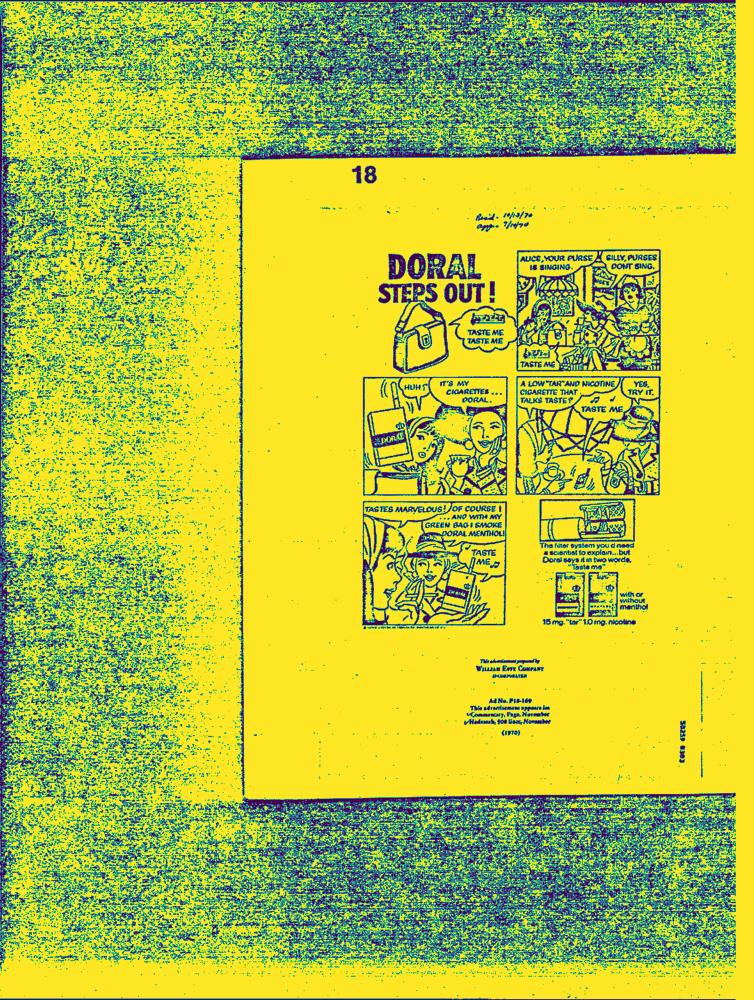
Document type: AD